Question: What was observed in the imaging?
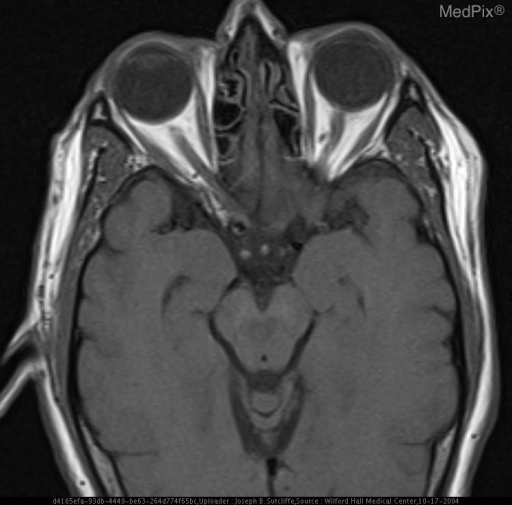
Answer: The imaging shows Axial T1W images demonstrate ill-defined increased signal in posterior tissues of left globe and left retro-ocular tissues
Axial contrast-enhanced fat saturated T1W images demonstrate
enhancement and thickening of the posterior wall of the left globe and left retro-ocular tissues
Axial T2W images demonstrate a low intensity mass involving the posterior aspect of the left globe and retro-ocular tissues. Initial inspection at ths level demonstrates no abnormality.